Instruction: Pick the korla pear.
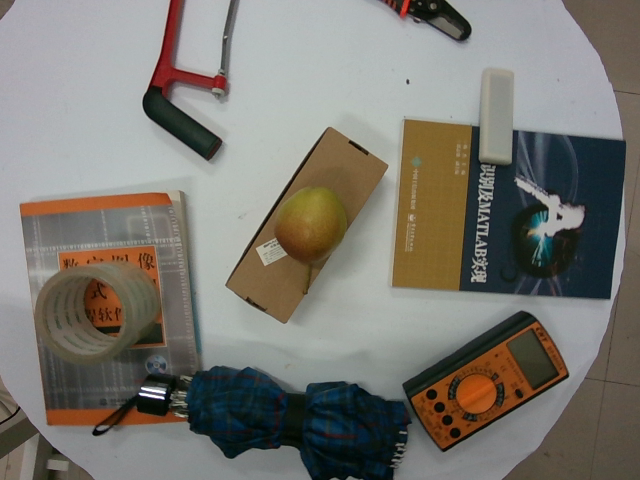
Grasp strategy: vertical